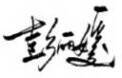
Signature of: peng liyuan